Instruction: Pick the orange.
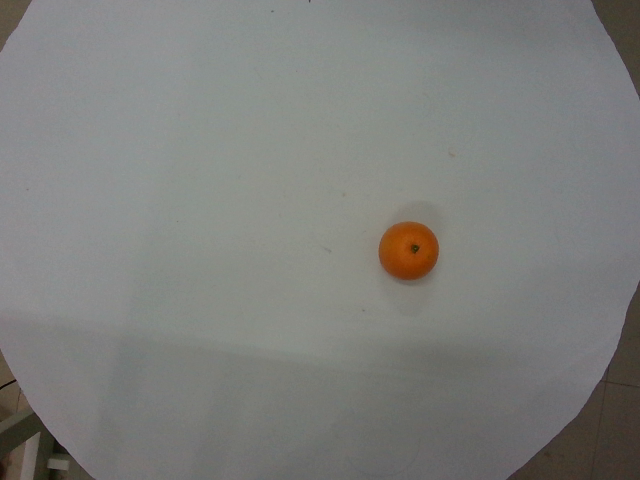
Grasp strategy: vertical